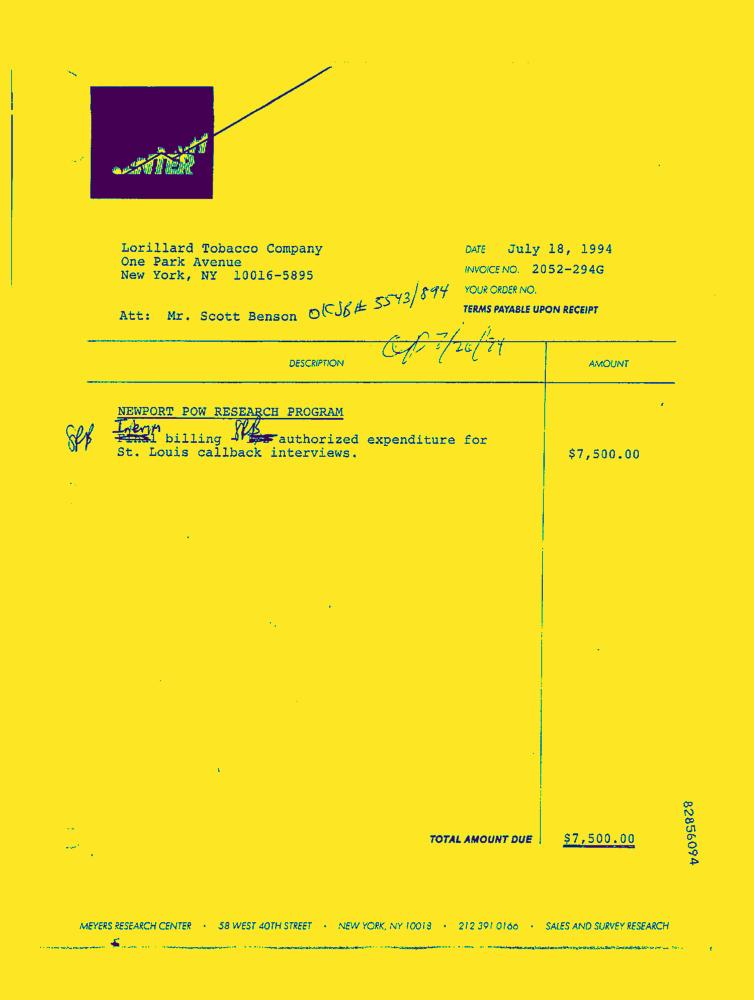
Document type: Invoice-Doc